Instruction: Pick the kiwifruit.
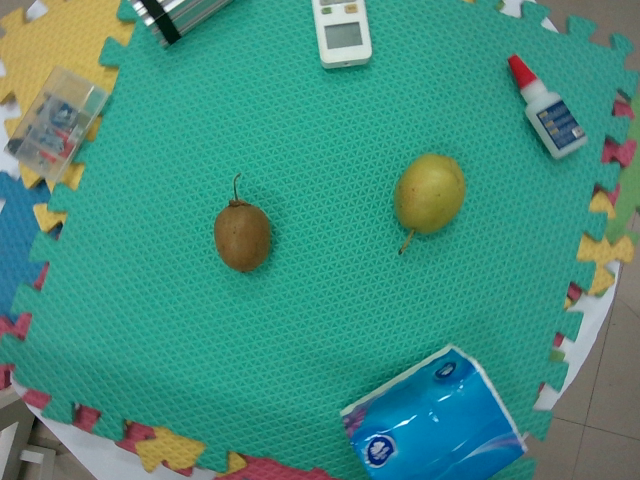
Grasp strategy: vertical